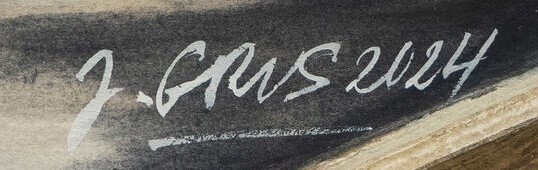
Signature of: jiří grus